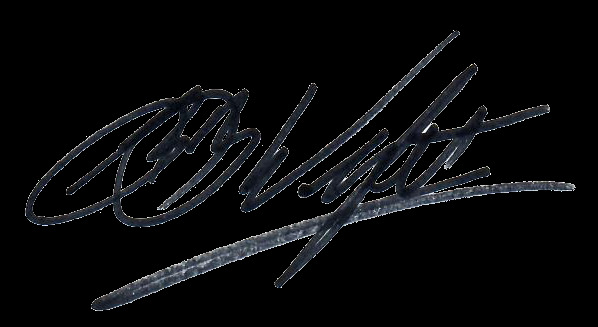
Signature of: gerald wright